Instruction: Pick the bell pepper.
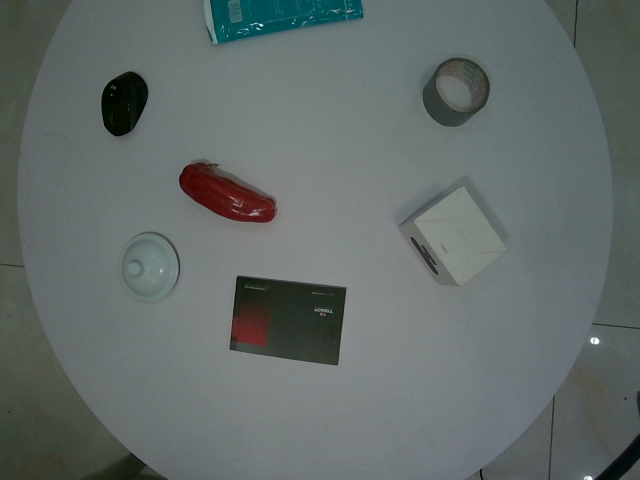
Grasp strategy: vertical